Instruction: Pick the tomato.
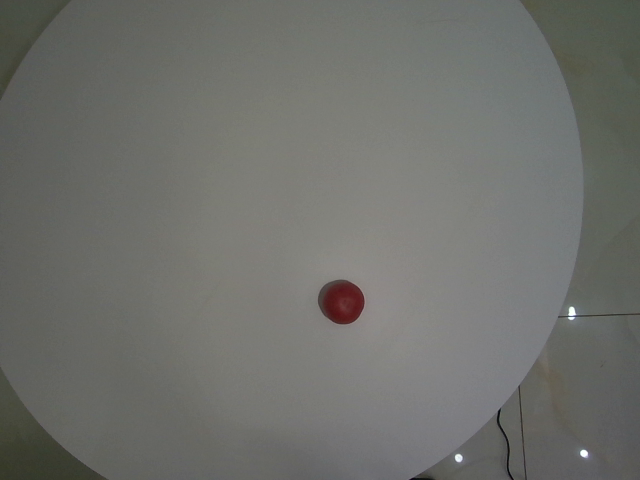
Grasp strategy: vertical